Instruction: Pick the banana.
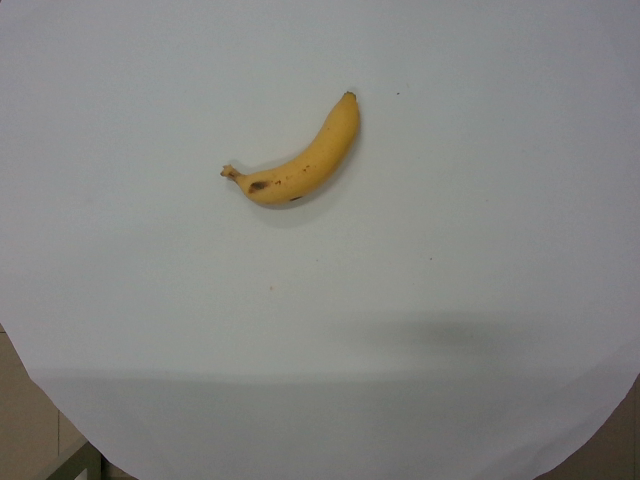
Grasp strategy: vertical